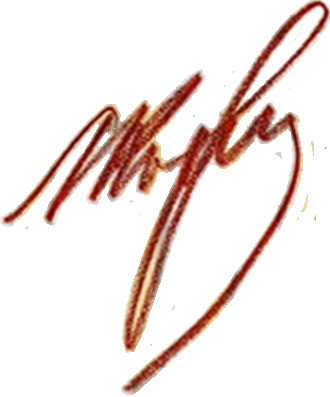
Signature of: leonid korniyets